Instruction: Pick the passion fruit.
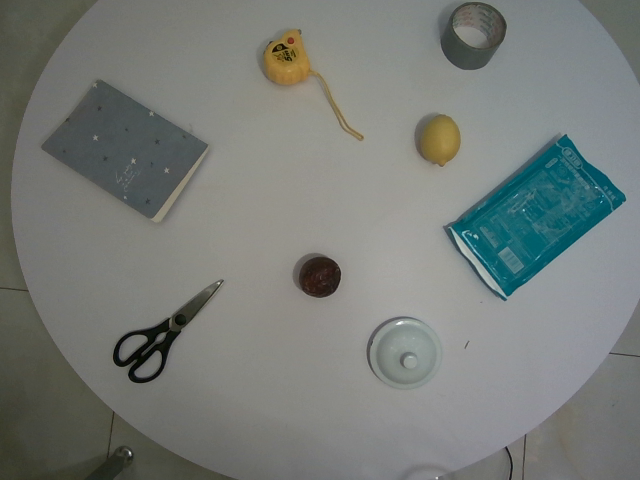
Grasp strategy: vertical